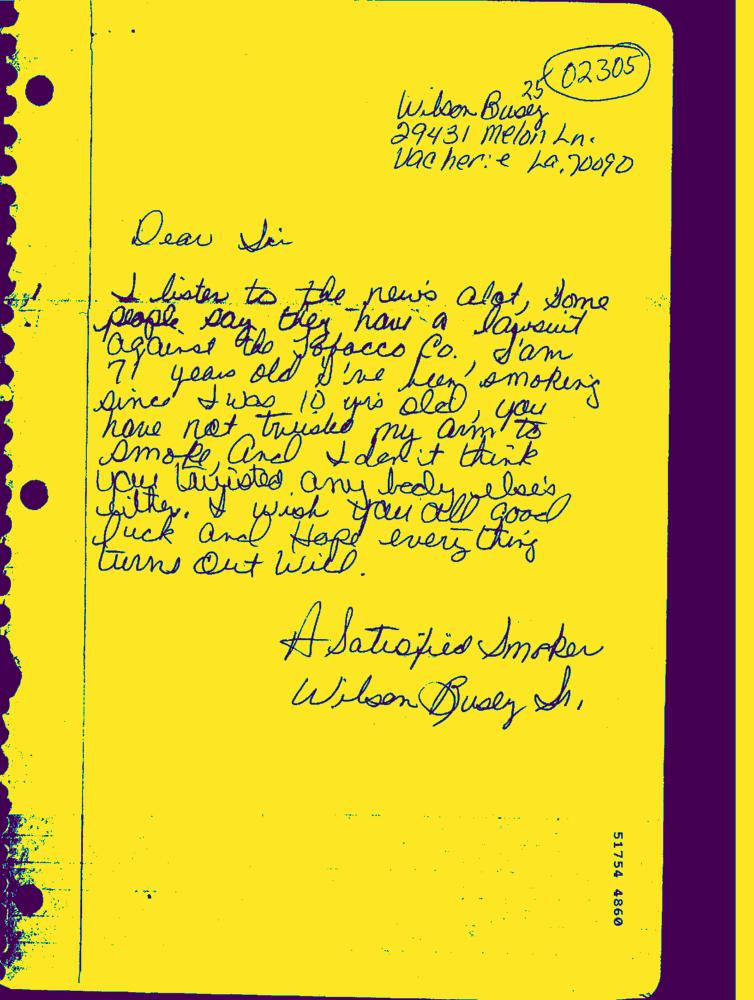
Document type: Hand-Written